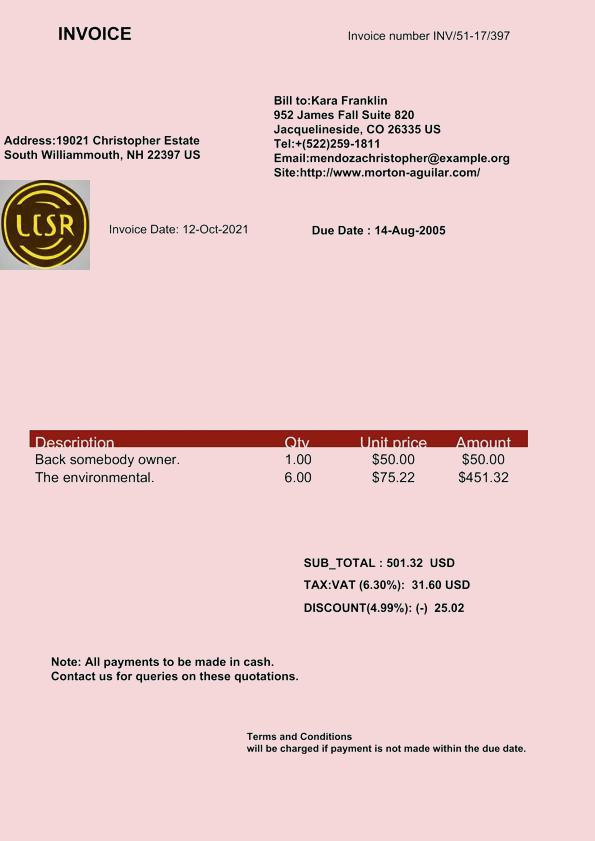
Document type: Invoice